Question: What is the potential diagnosis?
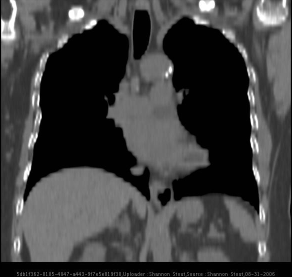
Answer: The possible diagnosis includes Hiatal Hernia
Paraesophageal Hernia.